Question: What is the total amount of taxes owed as per the document?
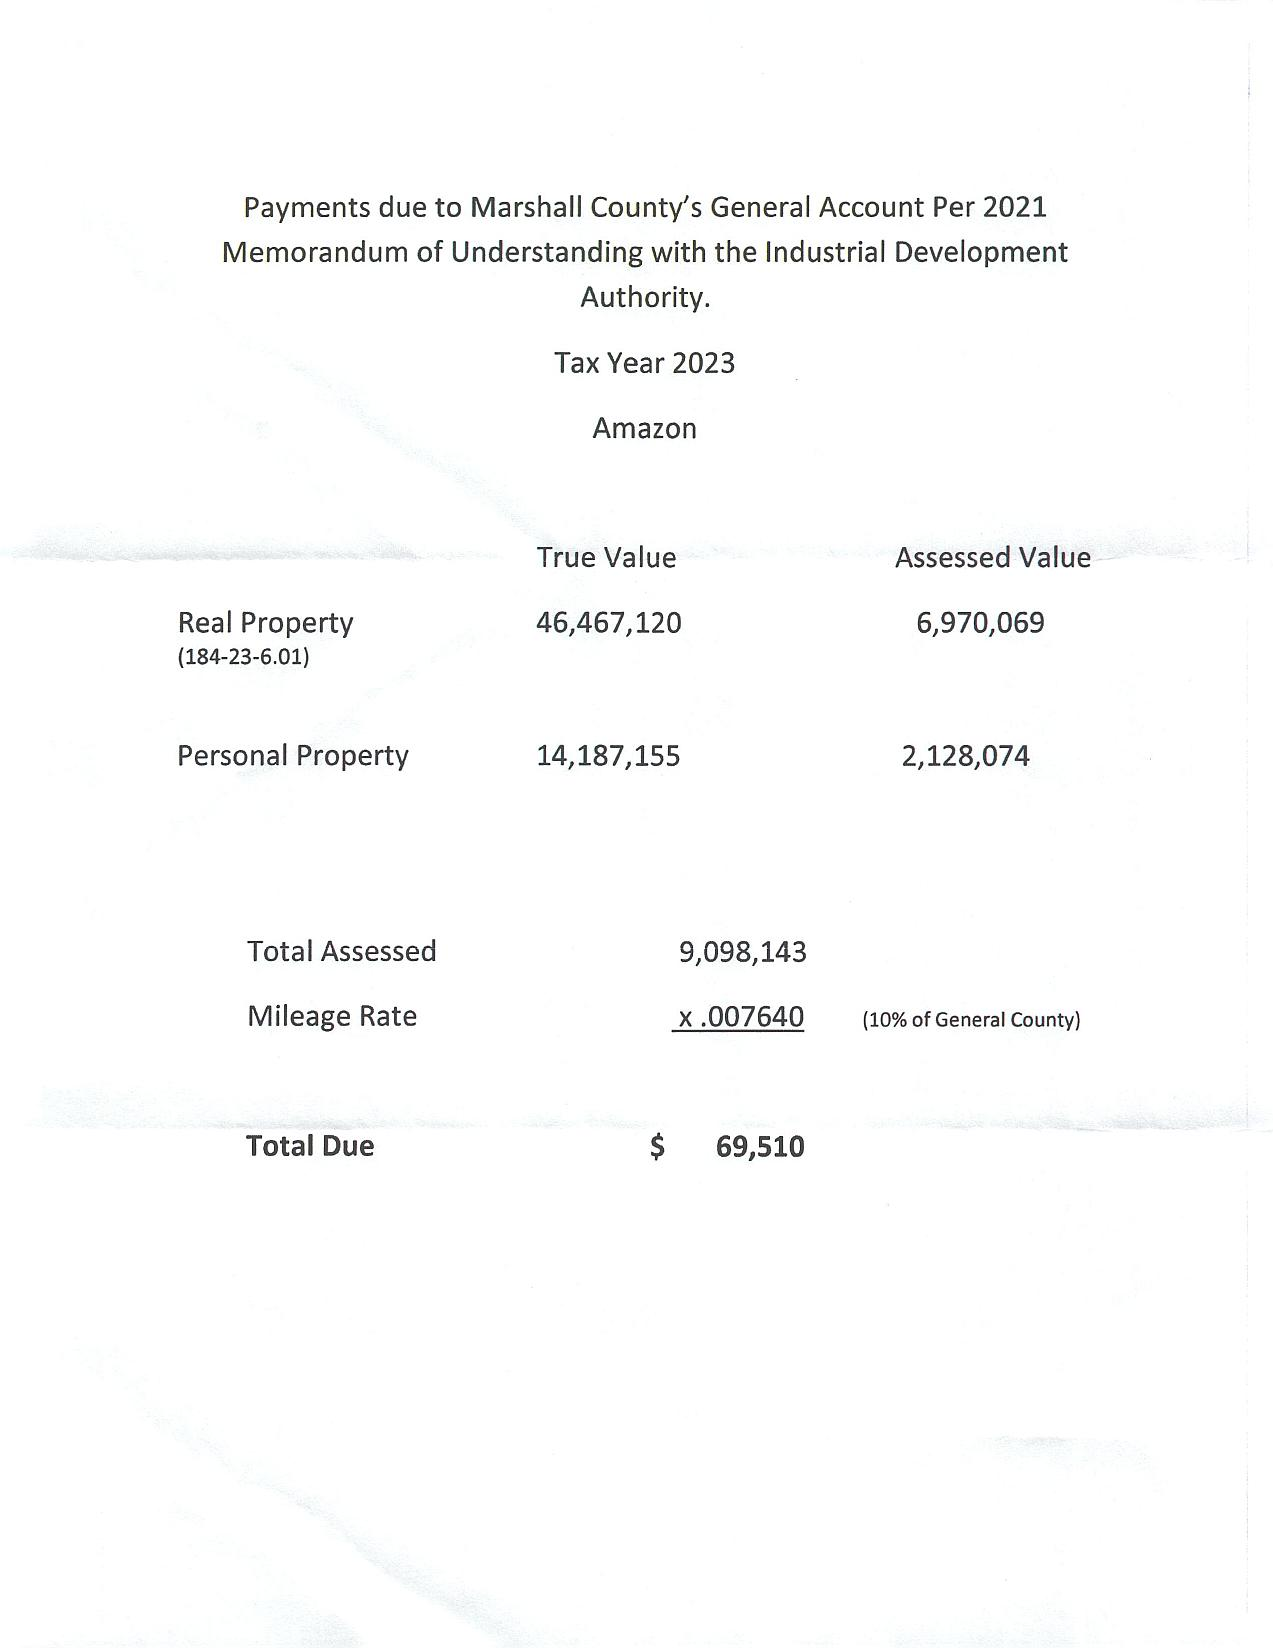
Answer: "69,510"